Question: How does the patient history play a role?
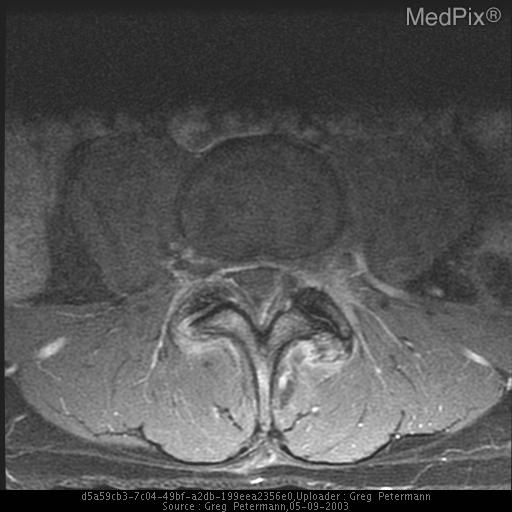
Answer: The patient's history of back pain and left radicular sx is key in understanding the case.